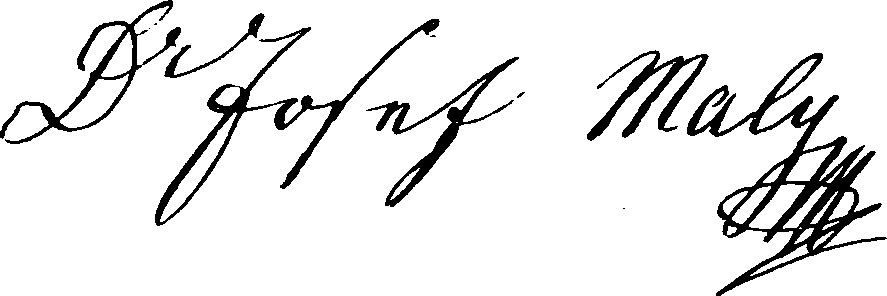
Signature of: joseph karl maly